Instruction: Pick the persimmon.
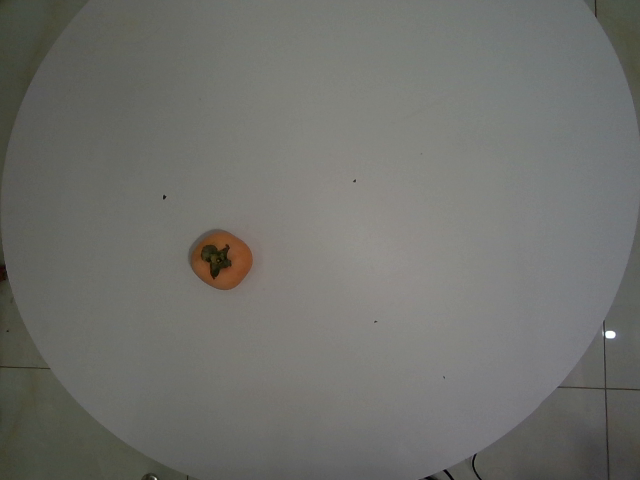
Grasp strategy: vertical